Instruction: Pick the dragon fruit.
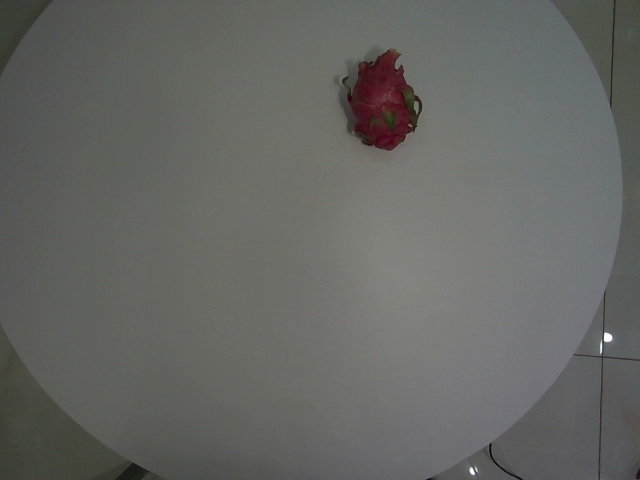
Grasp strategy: vertical